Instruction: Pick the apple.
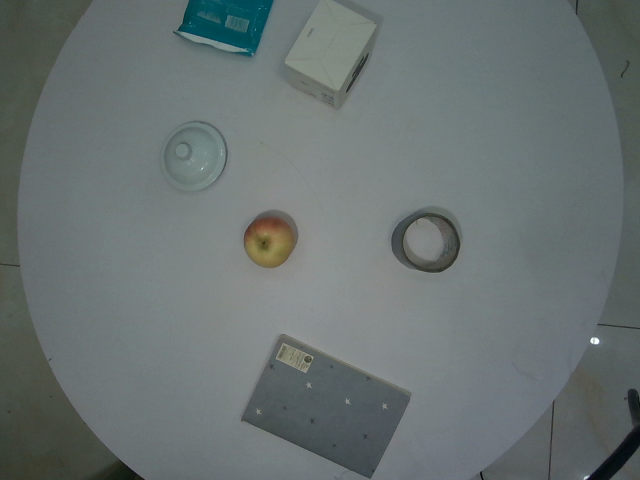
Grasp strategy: vertical